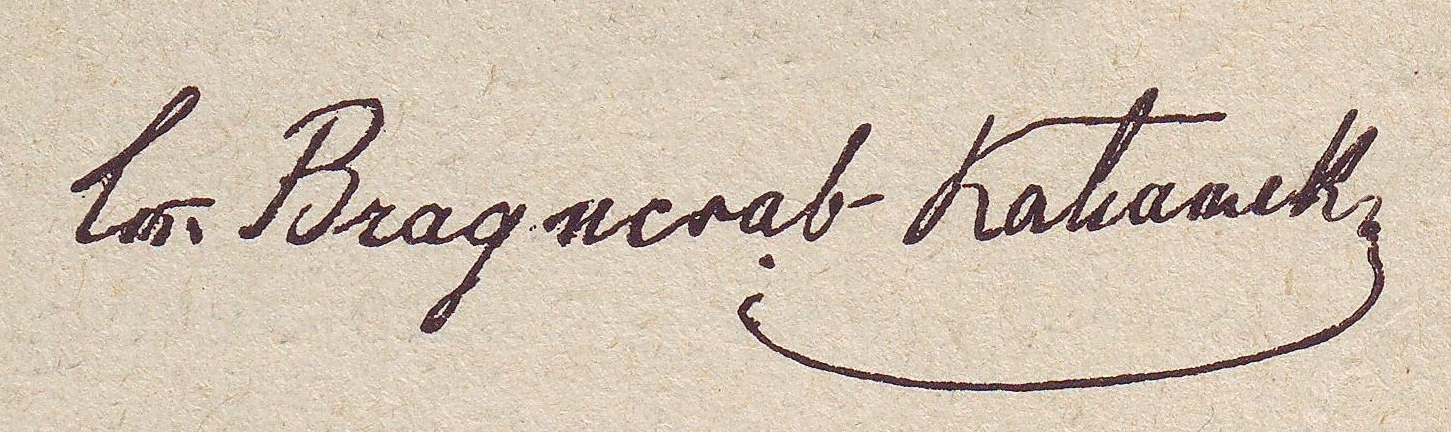
Signature of: stevan kaćanski